Question: What could the diagnosis suggest?
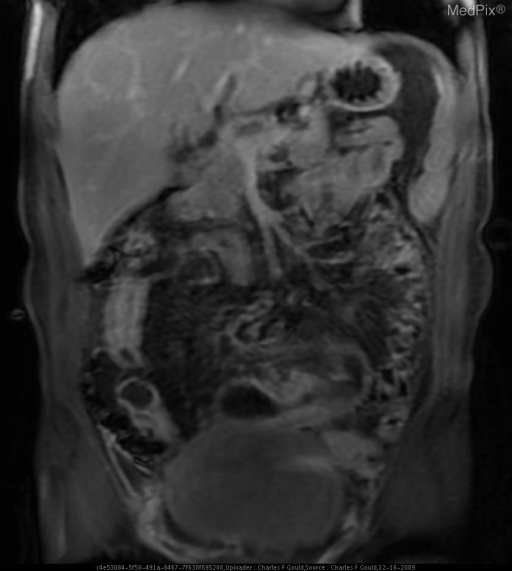
Answer: The possible diagnosis includes 	Ulcerative colitis (“Backwash ileitis”)
	Infection
	Ischemia
	Radiation enteritis
	Metastases / lymphoma.